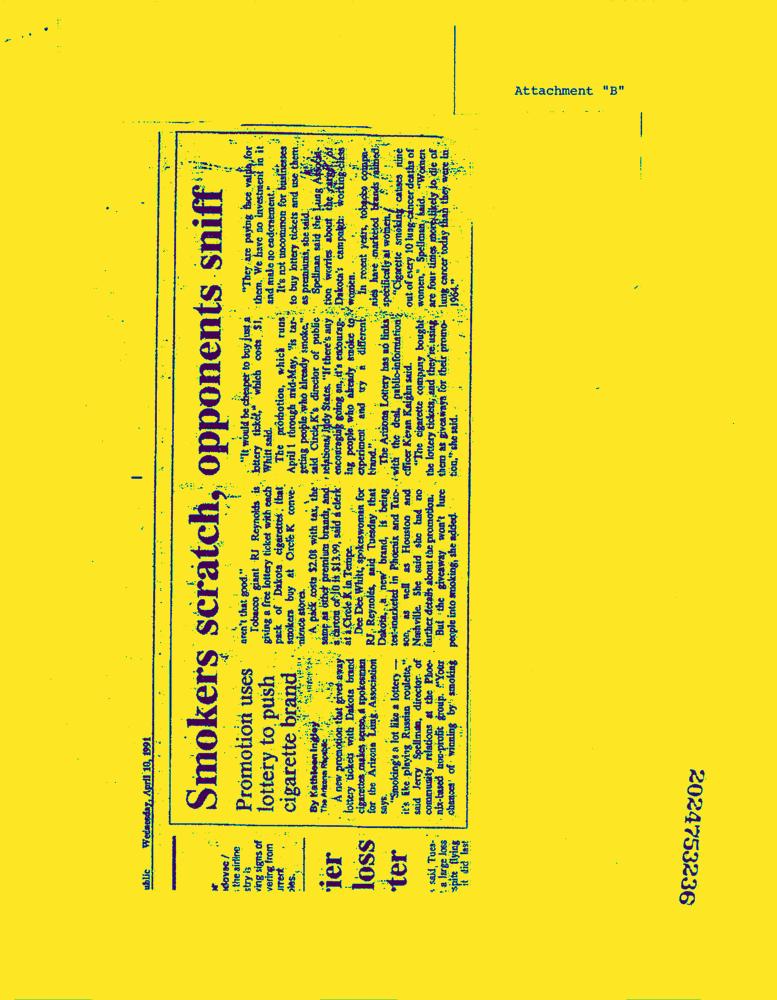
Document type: News-Article